Question: What appears to be the issue?
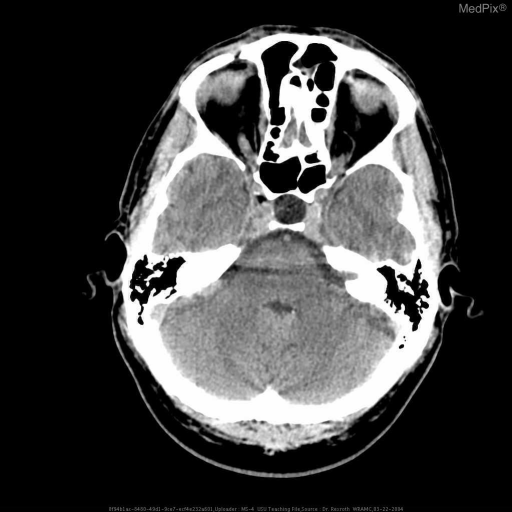
Answer: The findings suggest Focal cyst like collection of fluid at the sella turcica which minimally displaces the pituitary tissue inferiorly and the surrounds the pituitary infundibulum, but does not displace it. The sella is minimally expanded to 1.6 cm in diameter.. Focal cyst like collection of fluid at the sella turcica which minimally displaces the pituitary tissue inferiorly and the surrounds the pituitary infundibulum, but does not displace it. The sella is expanded to 1.6 cm in diameter.. The patient might have a history of 53 yo male with acute onset of severe headache.